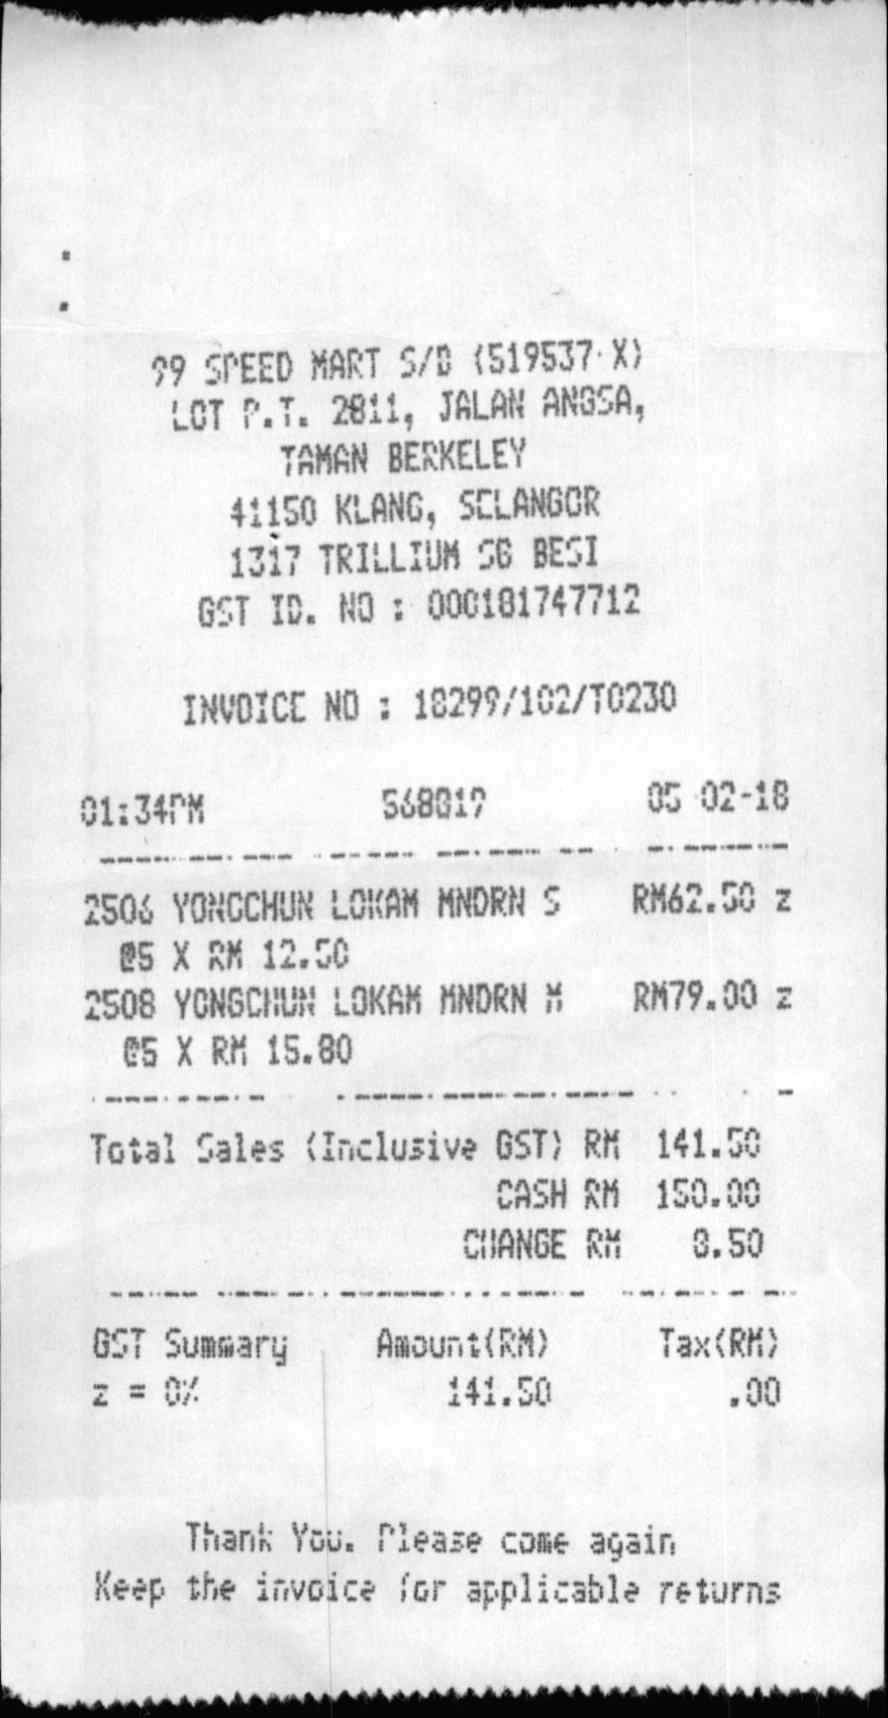
99 SPEED MART S/B (519537-X)
LOT P.T. 2811, JALAN ANGSA,
TAMAN BERKELEY
41150 KLANG, SELANGOR
1317 TRILLIUM S6 BESI
GST ID. NO : 000181747712
INVOICE NO : 18299/102/T0230
01:34PM
568019
05-02-18
2506 YONGCHUN LOKAM MNDRN S
RM62.50 Z
@5 X RM 12.50
2508 YONGCHUN LOKAM MNDRN M
RM79.00 Z
@5 X RM 15.80
TOTAL SALES (INCLUSIVE GST) RM
141.50
CASH RM
150.00
CHANGE RM
8.50
GST SUMMARY
AMOUNT(RM)
TAX(RM)
Z = 0%
141.50
.00
THANK YOU. PLEASE COME AGAIN
KEEP THE INVOICE FOR APPLICABLE RETURNS